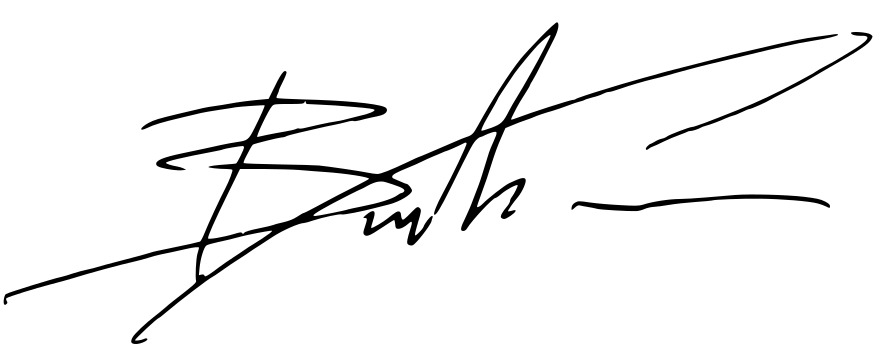
Signature of: brandon lee